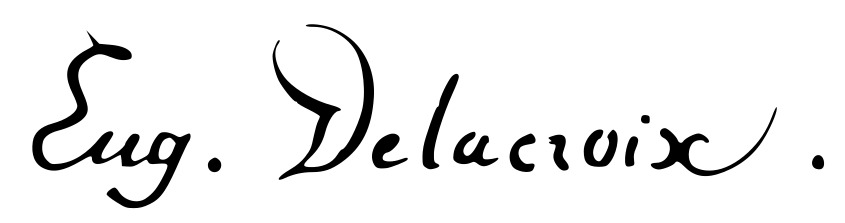
Signature of: eugène delacroix